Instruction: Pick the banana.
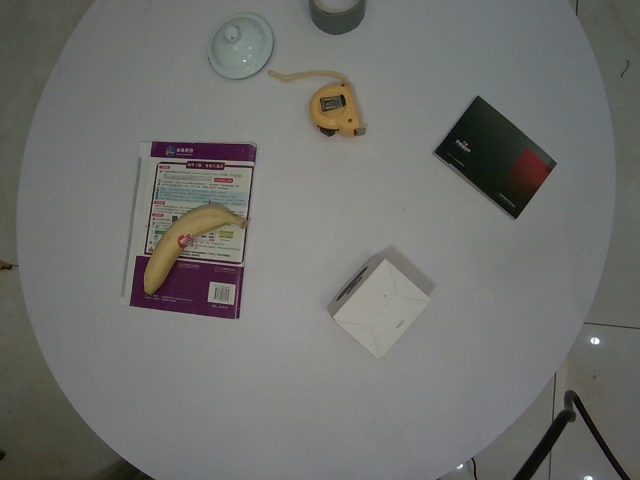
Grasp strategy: vertical